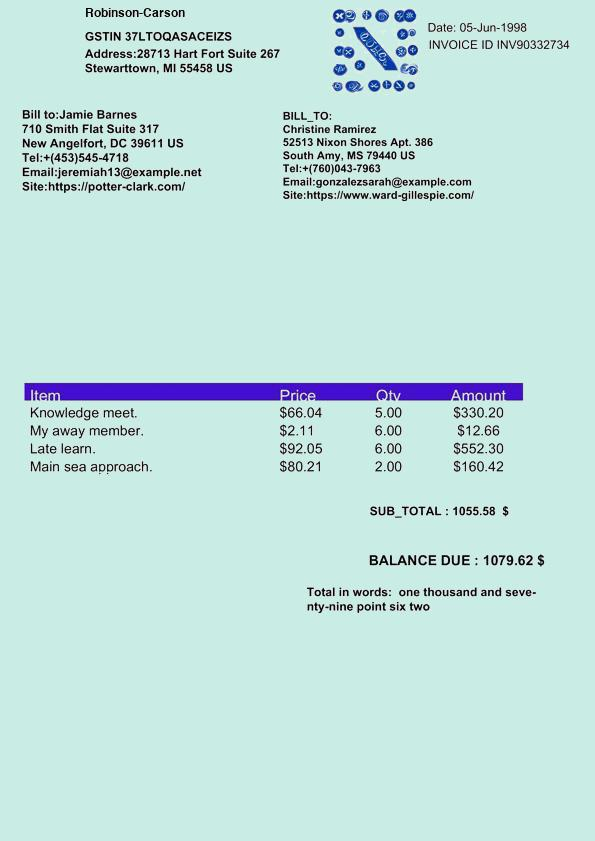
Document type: Invoice